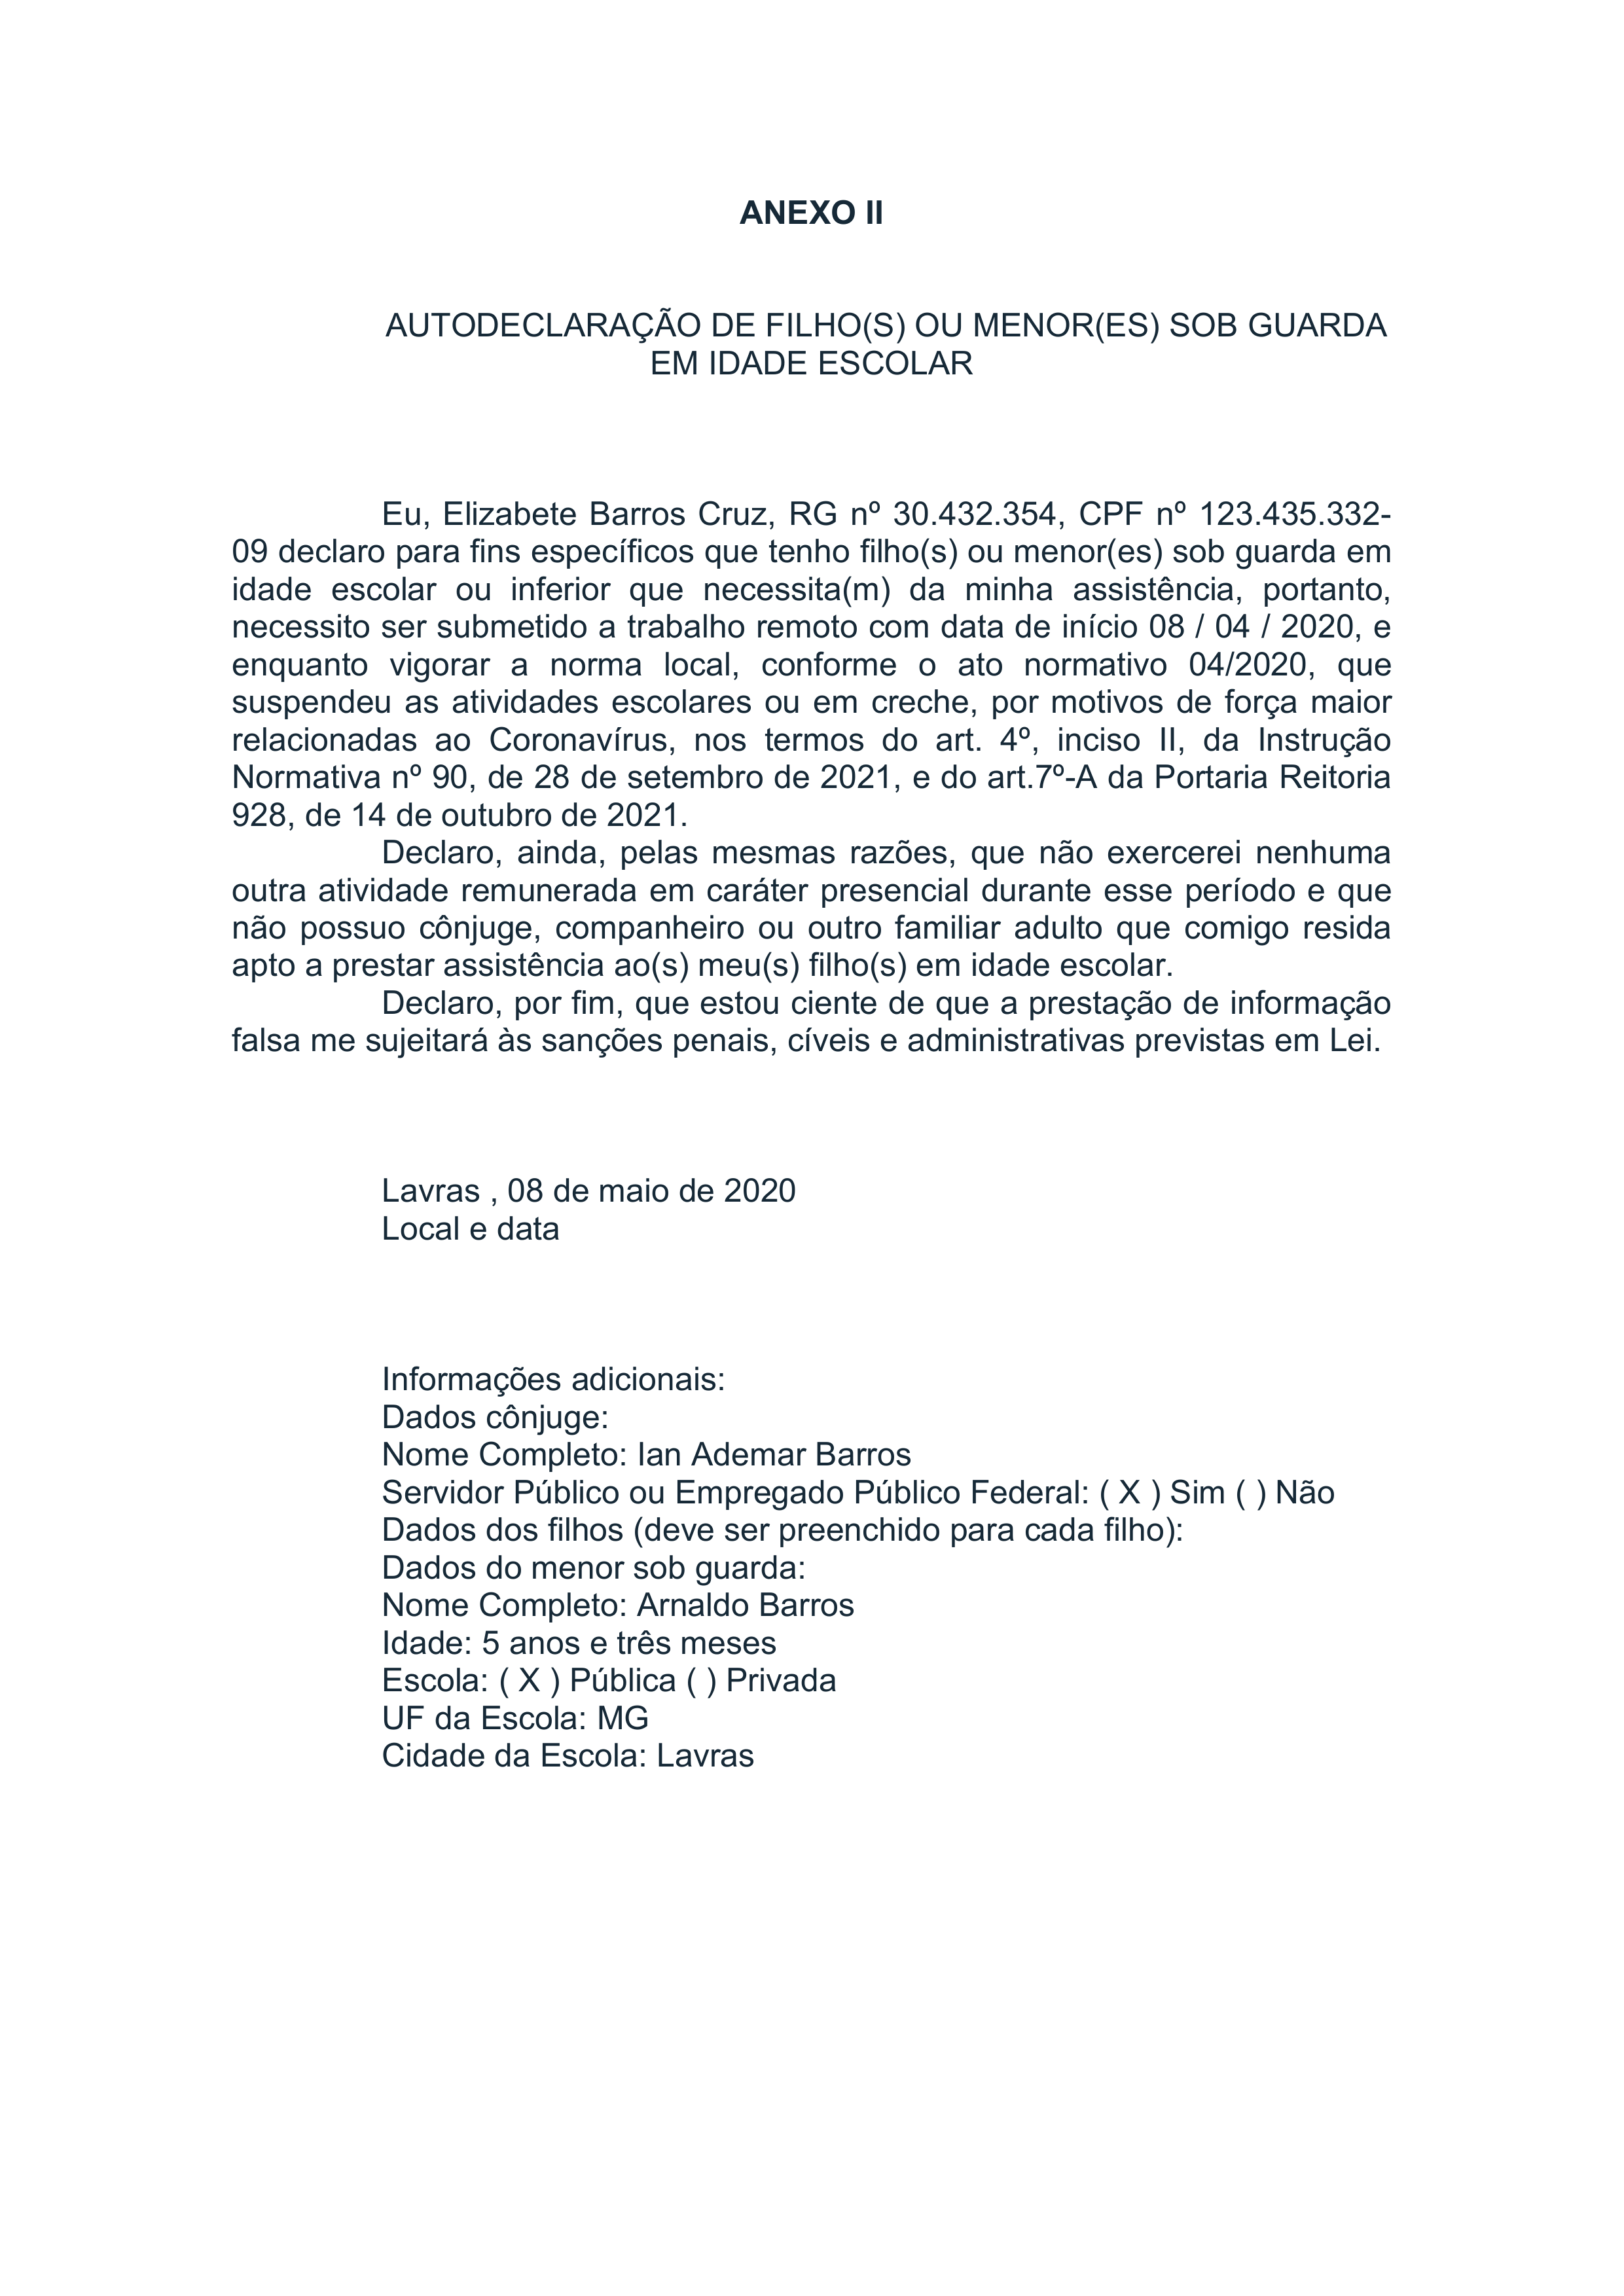
ANEXO II
AUTODECLARAÇÃO DE FILHO(S) OU MENOR(ES) SOB GUARDA EM IDADE ESCOLAR
Eu,
Elizabete Barros Cruz,
RG nº
30.432.354,
CPF nº
123.435.332- 09
declaro para fins específicos que tenho filho(s) ou menor(es) sob guarda em idade escolar ou inferior que necessita(m) da minha assisténcia, portanto, necessito ser submetido a trabalho remoto com e enquanto vigorar a norma local, conforme o
data de início
08/ 04 / 2020,
ato normativo
04/2020,
que suspendeu as atividades escolares ou em creche, por motivos de força maior relacionadas ao Coronavirus, nos termos do art. 4º, inciso III, da Instrução Normativa nº 90, de 28 de setembro de 2021, e do art.7°-A da Portaria Reitoria 928, de 14 de outubro de 2021.
Declaro, ainda, pelas mesmas razões, que não exercerei nenhuma outra atividade remunerada em caráter presencial durante esse período e que não possuo cônjuge, companheiro ou outro familiar adulto que comigo resida apto a prestar assistência ao(s) meu(s) filho(s) em idade escolar.
Declaro, por fim, que estou ciente de que a prestação de informação falsa me sujeitará às sanções penais, cíveis e administrativas previstas em Lei.
Local
Lavras
data
08 de maio de 2020
e
Informações adicionais:
Dados cÃônjuge:
Nome Completo:
lan Ademar Barros
Servidor Público ou Empregado Público Federal:
Sim
(X)
() Não
Dados dos filhos (deve ser preenchido para cada filho):
Dados do menor sob guarda:
Nome Completo:
Arnaldo Barros
Idade:
5 anos e três meses
Escola:
Pública
(X)
() Privada
UF da Escola:
MG
Cidade da Escola:
Lavras